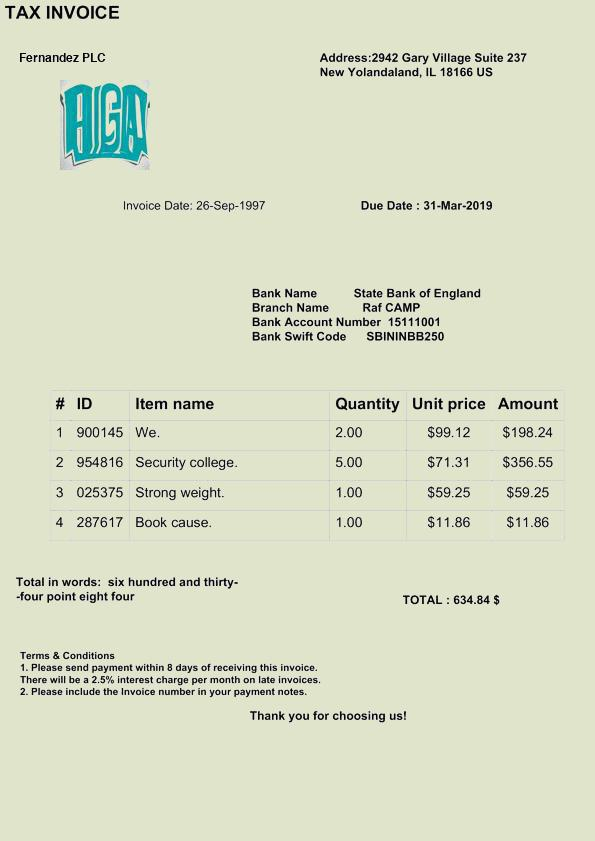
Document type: Invoice